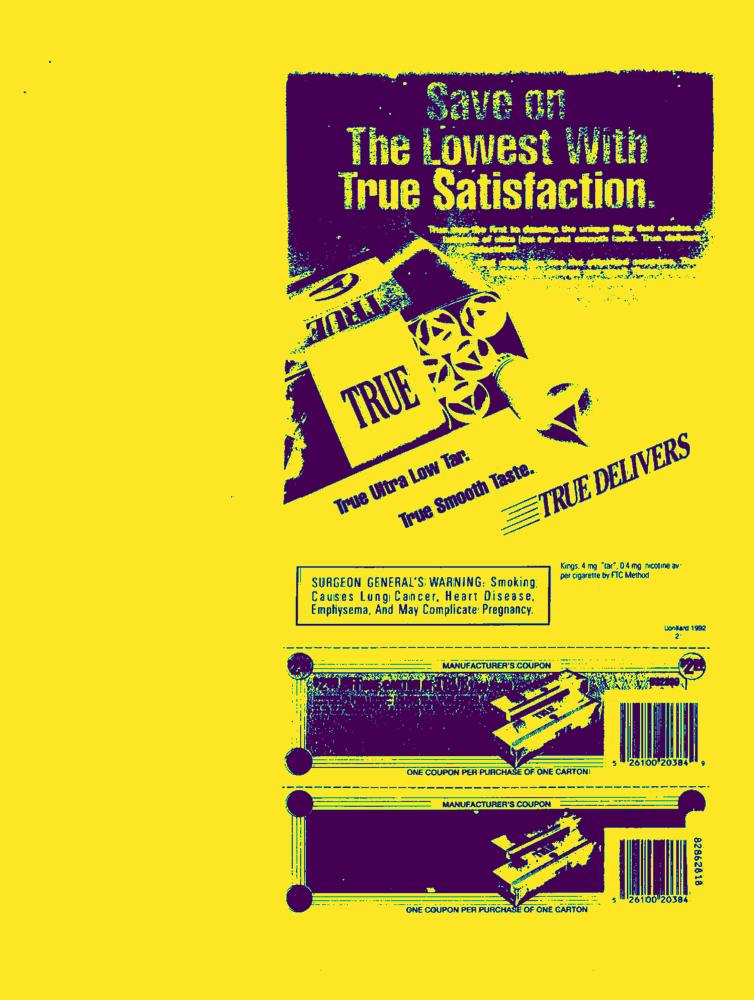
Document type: AD